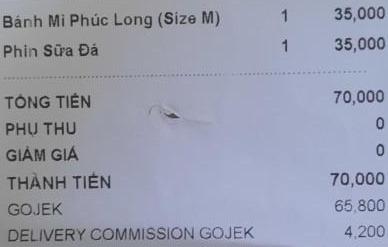
<table>
<tr>
<td>Bánh Mi Phúc Long (Size M)</td>
<td>1</td>
<td>35,000</td>
</tr>
<tr>
<td>Phin Sữa Đá</td>
<td>1</td>
<td>35,000</td>
</tr>
</table>

TỔNG TIỀN 70,000
PHỤ THU 0
GIẢM GIÁ 0
THÀNH TIỀN 70,000
GOJEK 65,800
DELIVERY COMMISSION GOJEK 4,200